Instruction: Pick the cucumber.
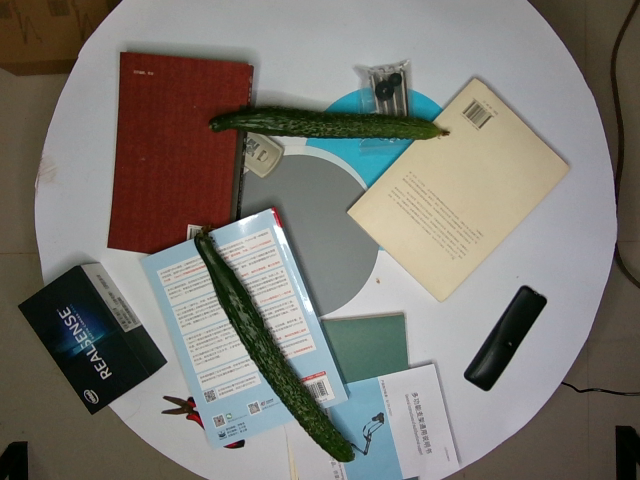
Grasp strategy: vertical